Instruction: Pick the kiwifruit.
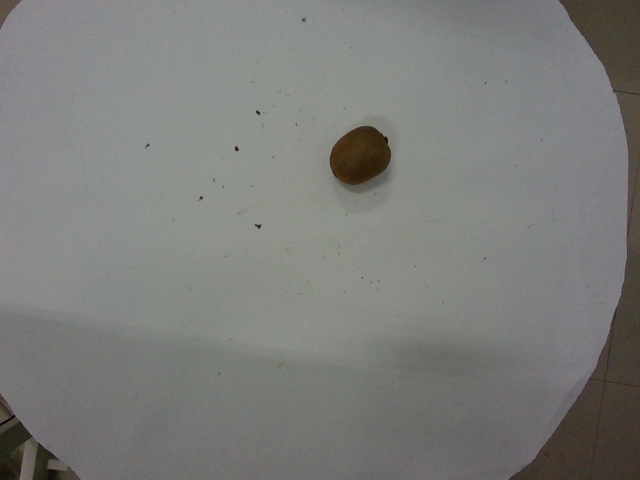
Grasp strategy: vertical